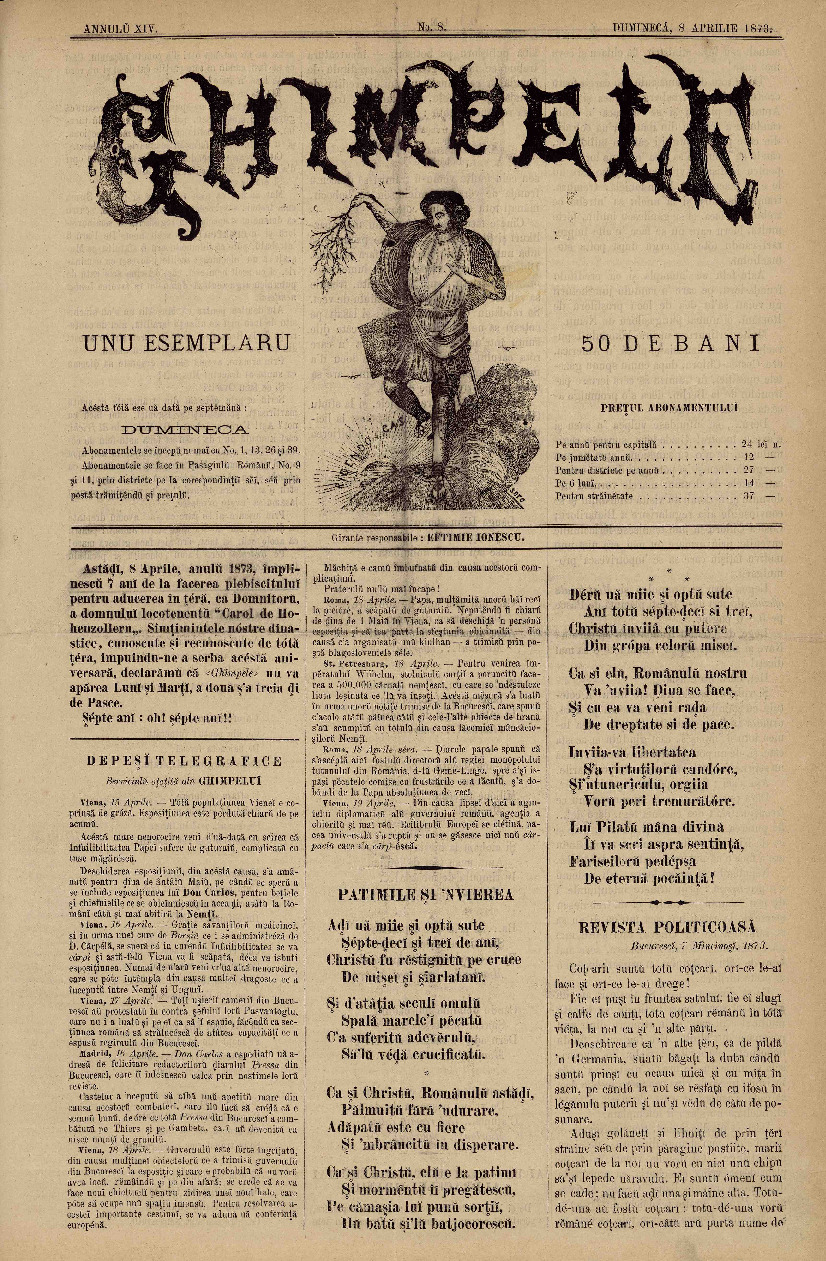
Signature of: martina castells ballespí 0